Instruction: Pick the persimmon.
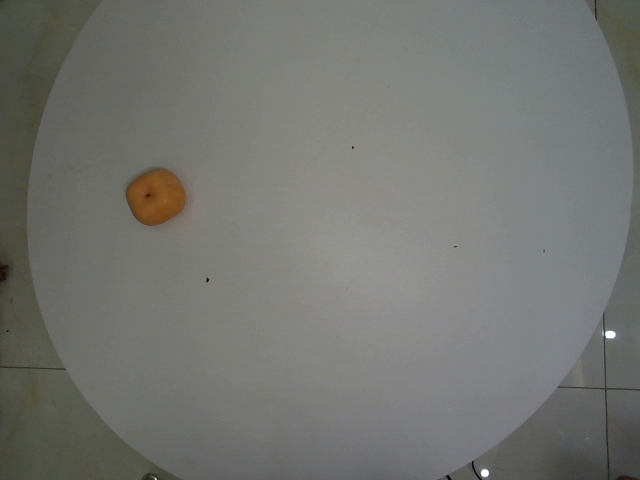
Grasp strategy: vertical